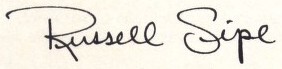
Signature of: russell sipe